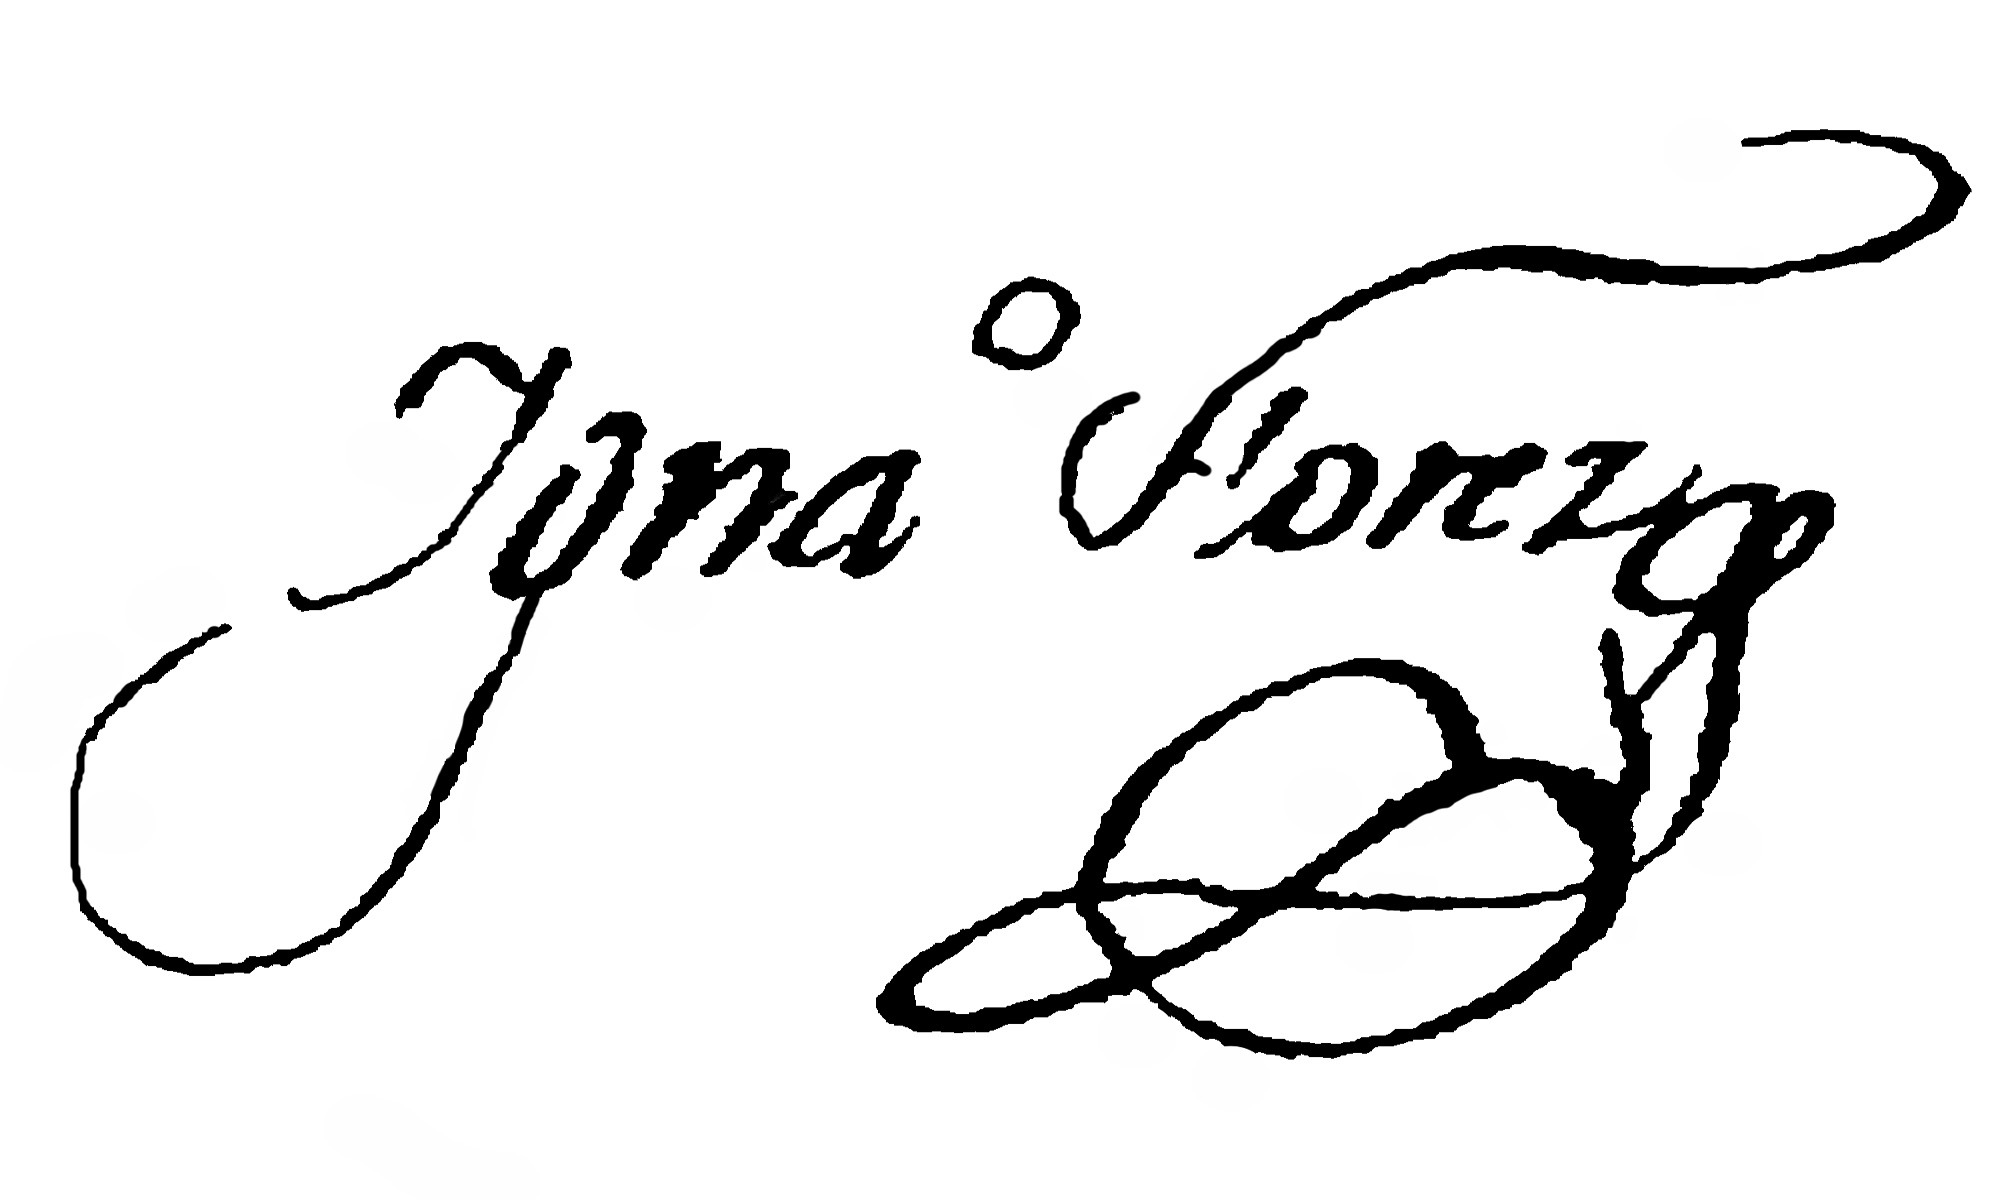
Signature of: ignacio flores